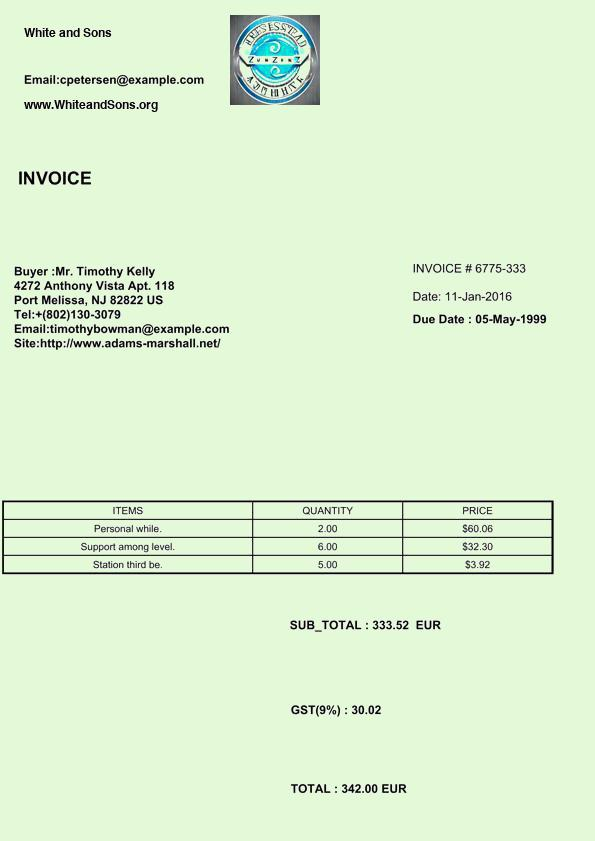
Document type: Invoice